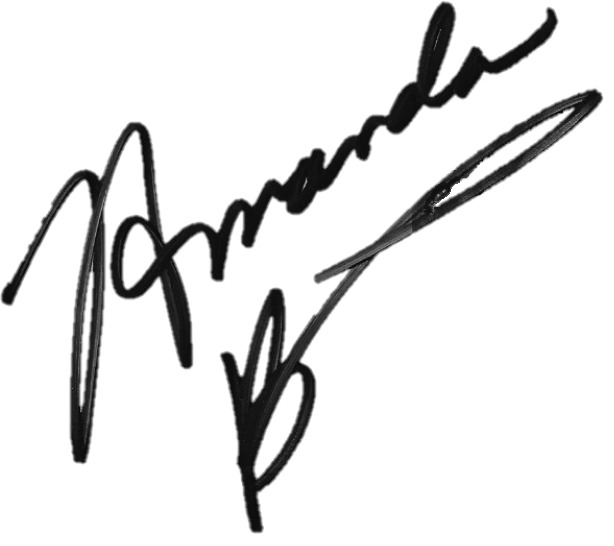
Signature of: amanda beard